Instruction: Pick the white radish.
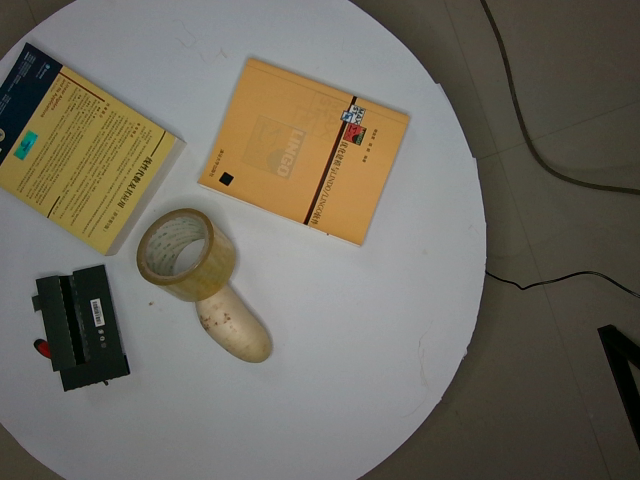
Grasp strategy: vertical